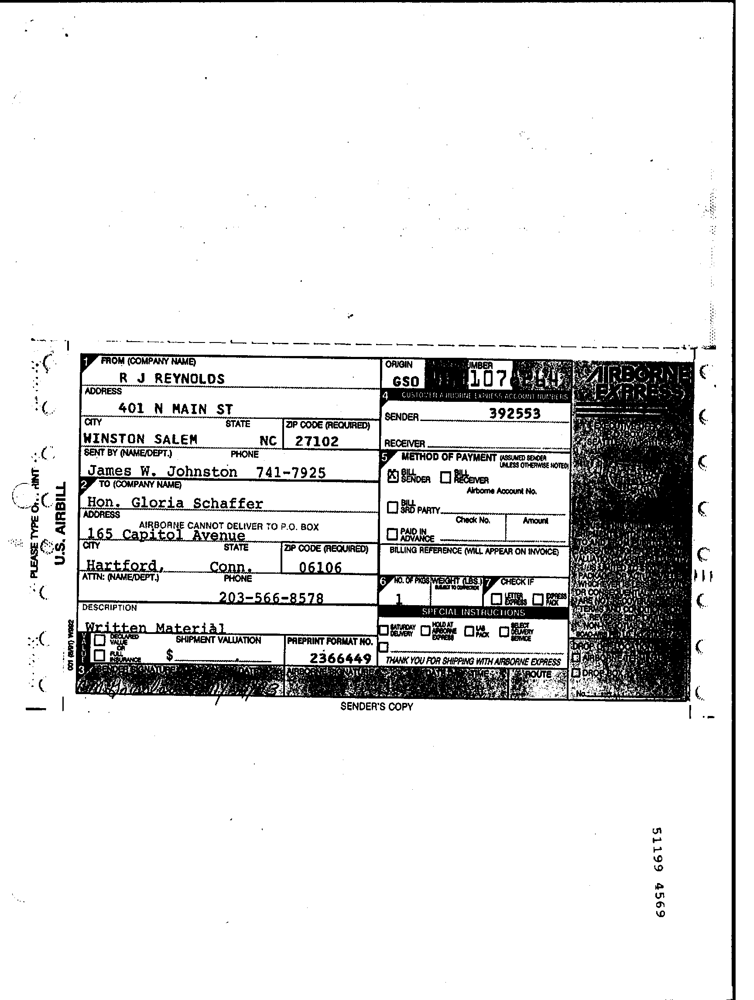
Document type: Invoice